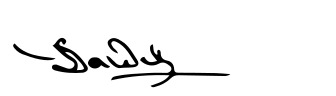
Signature of: rené dardel